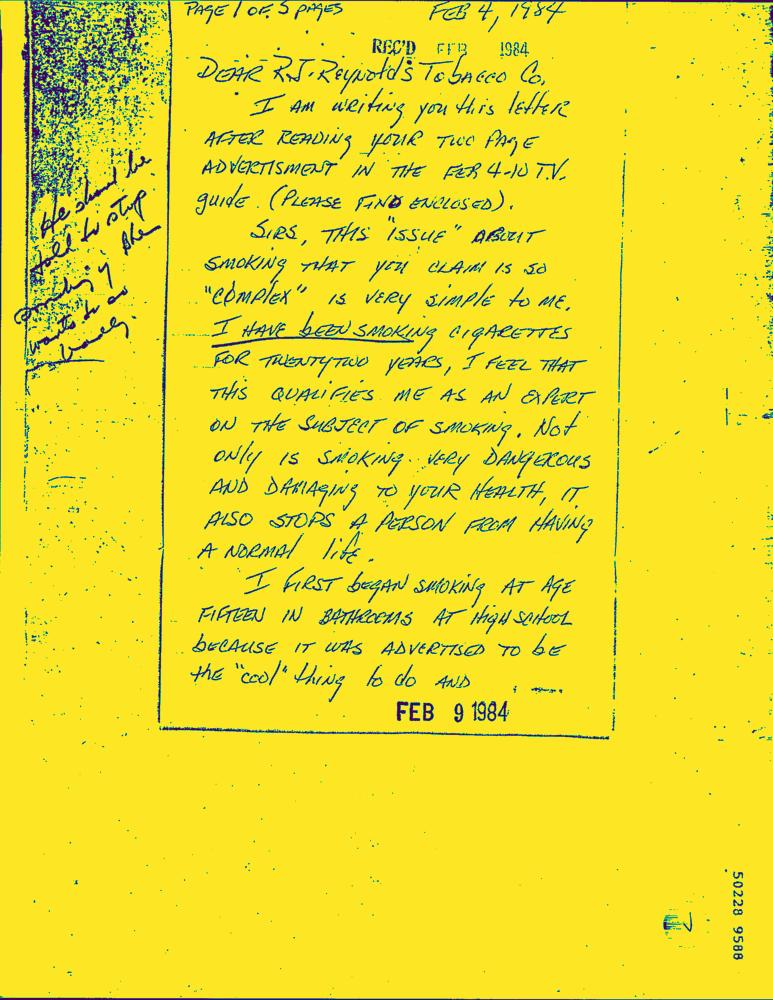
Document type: Hand-Written